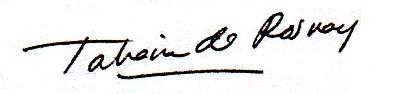
Signature of: tatiana de rosnay